Question: What could the diagnosis suggest?
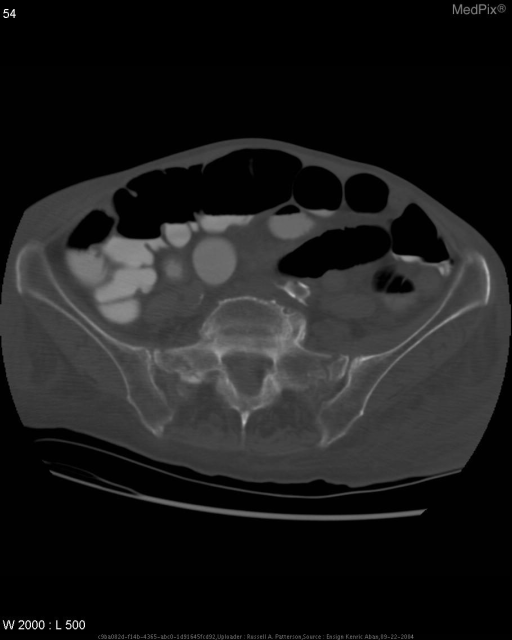
Answer: The possible diagnosis includes Differential Diagnosis for these findings in this case:1.	Insufficiency fracture secondary to radiation therapy2.	Insufficiency fracture secondary to osteoporosis3.	Fracture secondary to trauma.